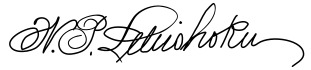
Signature of: leleiohoku ii